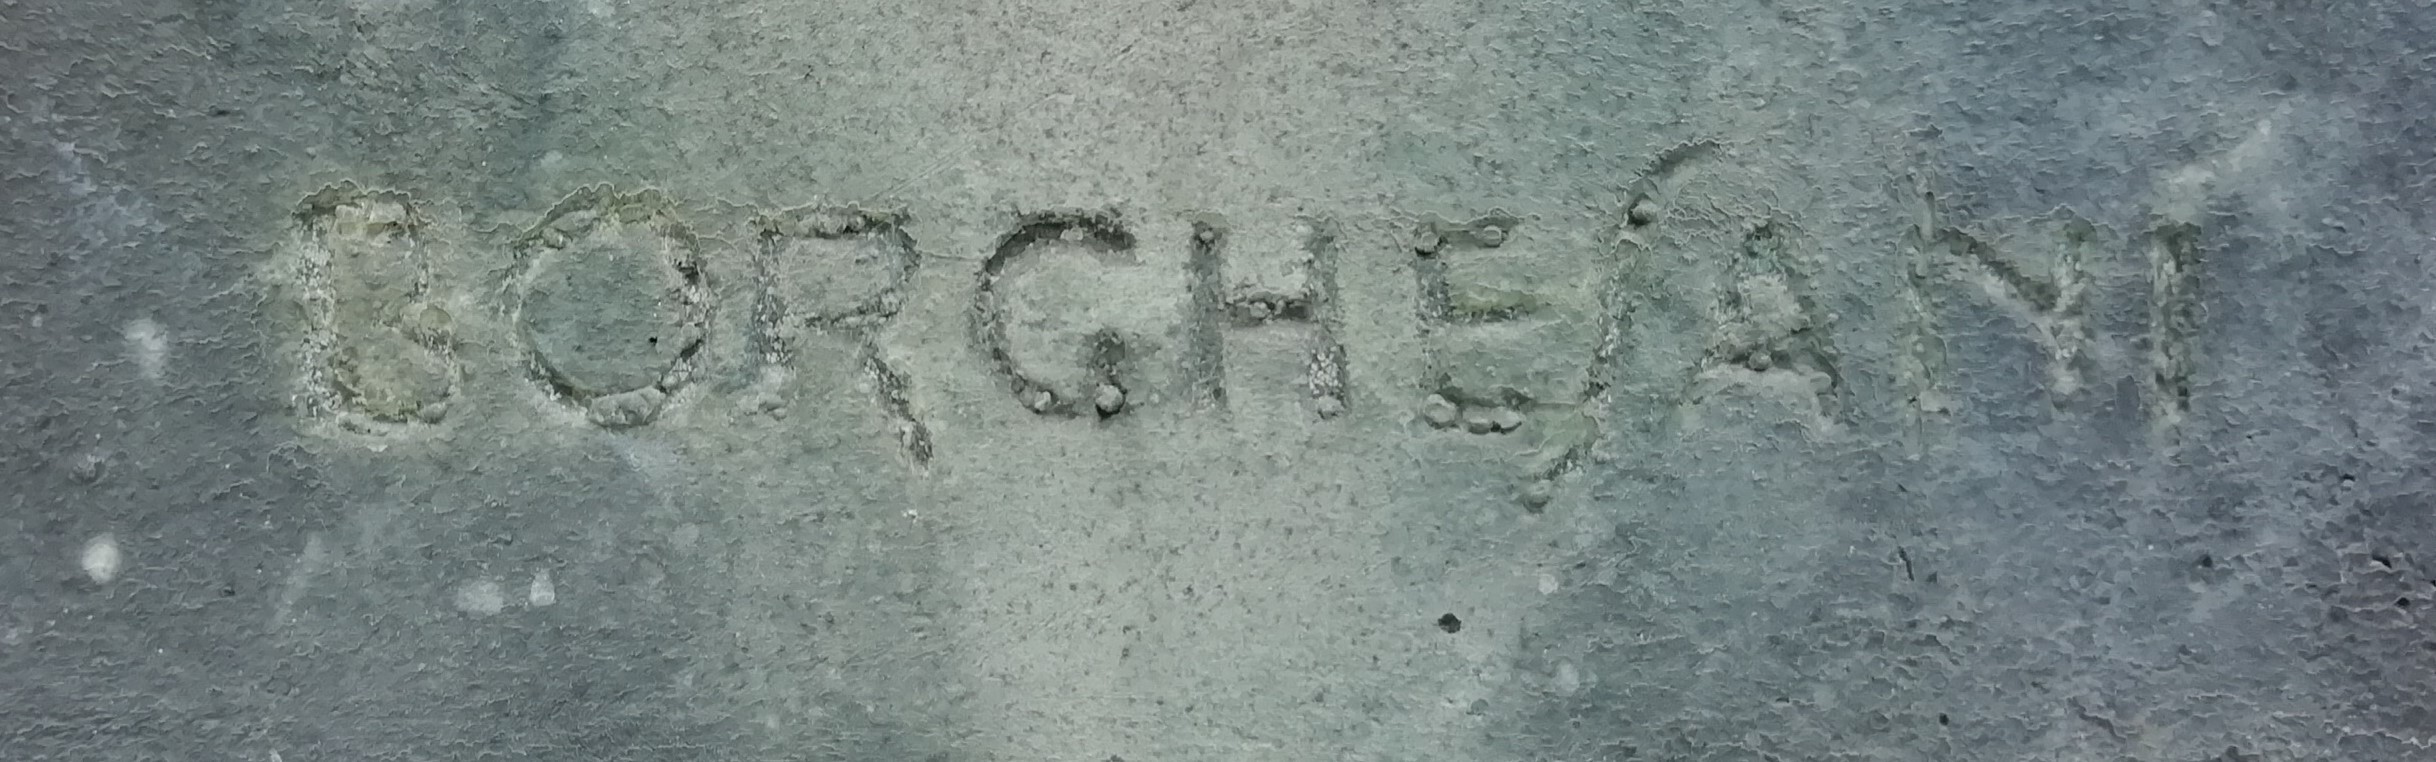
Signature of: alfonso borghesani